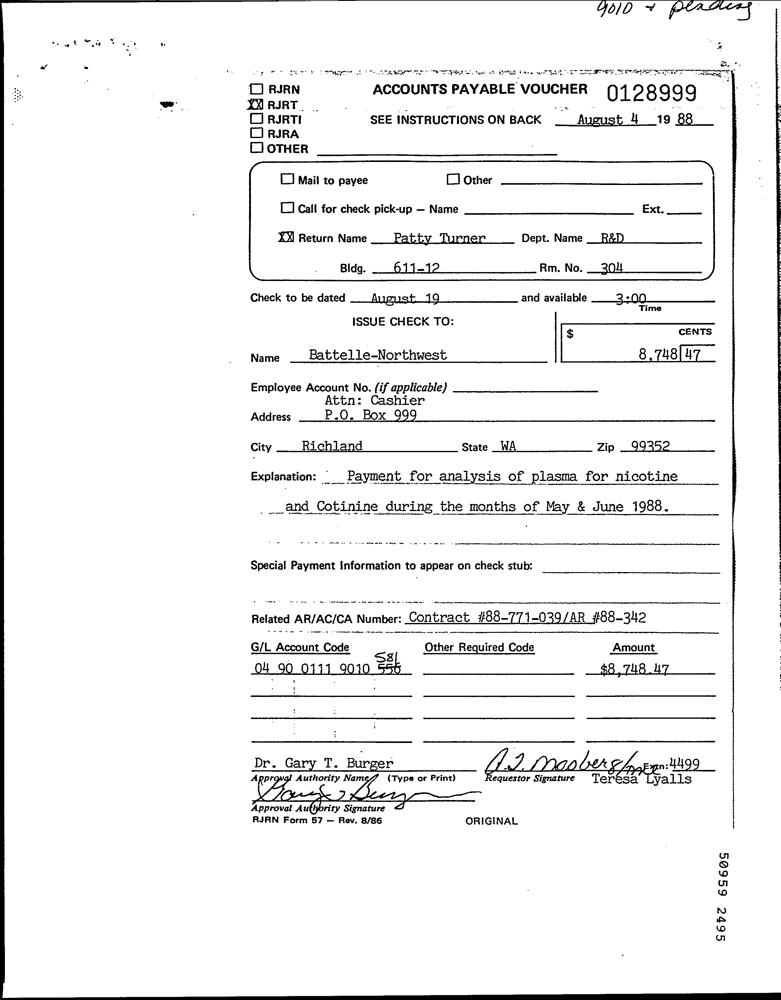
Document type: Invoice